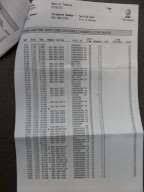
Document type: Invoice